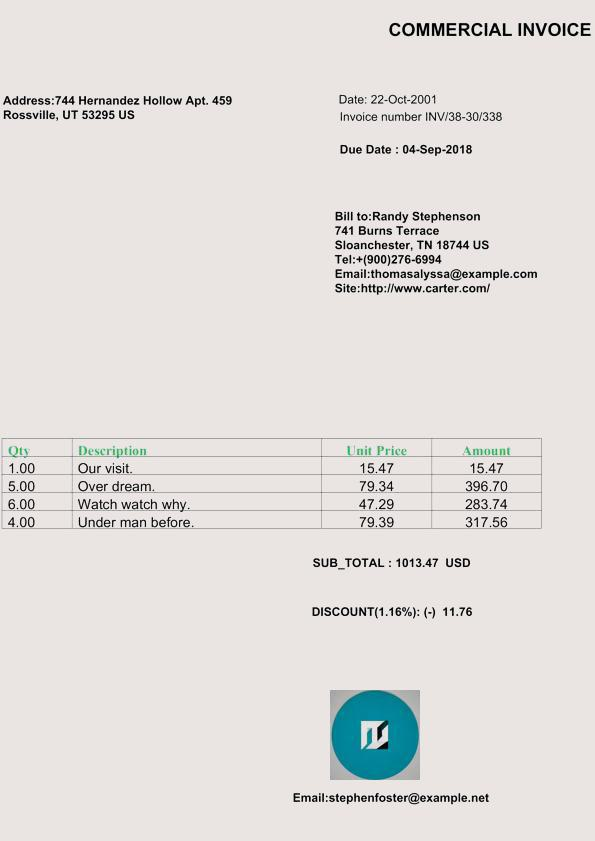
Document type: Invoice